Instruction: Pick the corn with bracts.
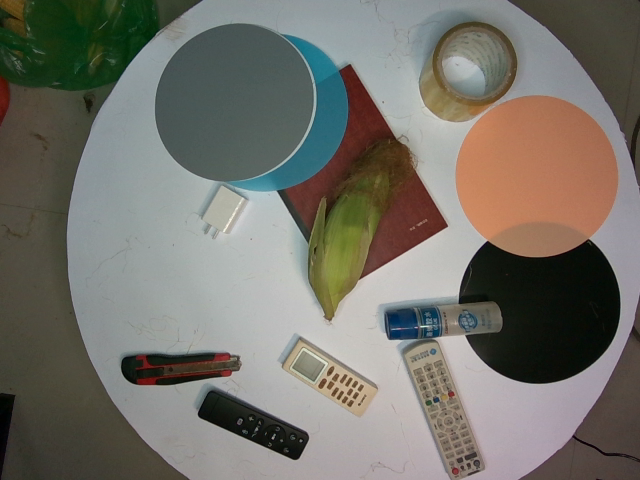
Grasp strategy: vertical